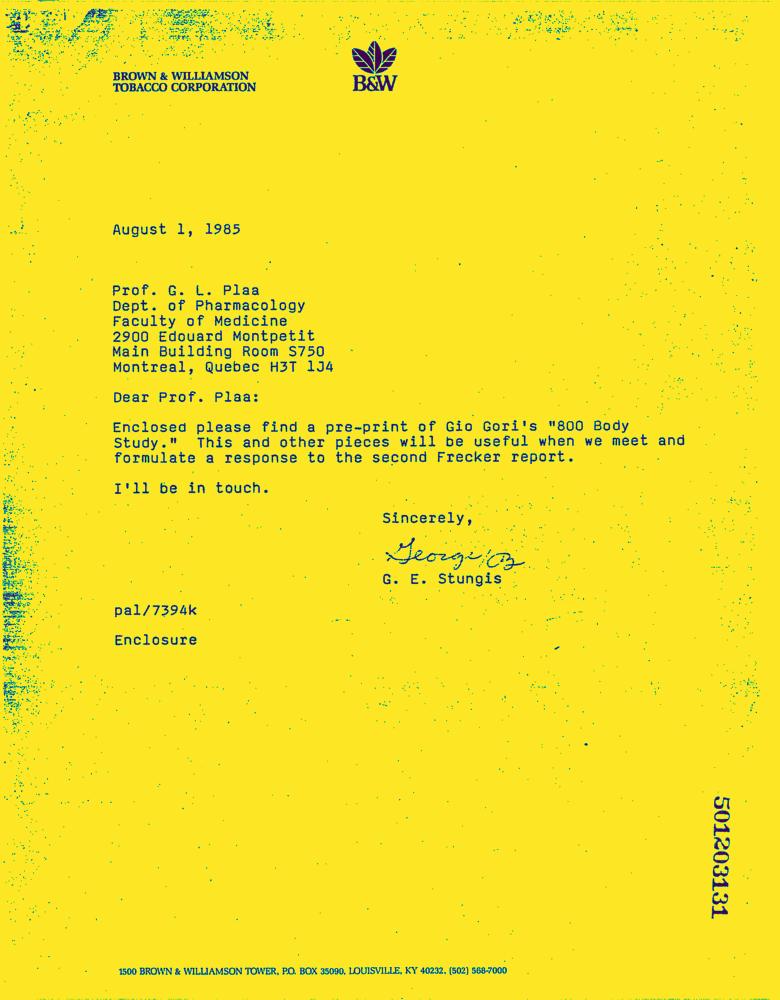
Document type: Letter-Doc